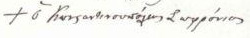
Signature of: patriarch sophronius iii of constantinople